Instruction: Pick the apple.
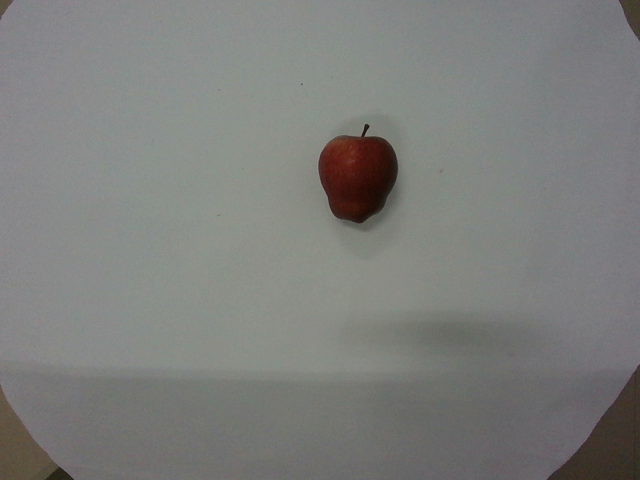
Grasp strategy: vertical